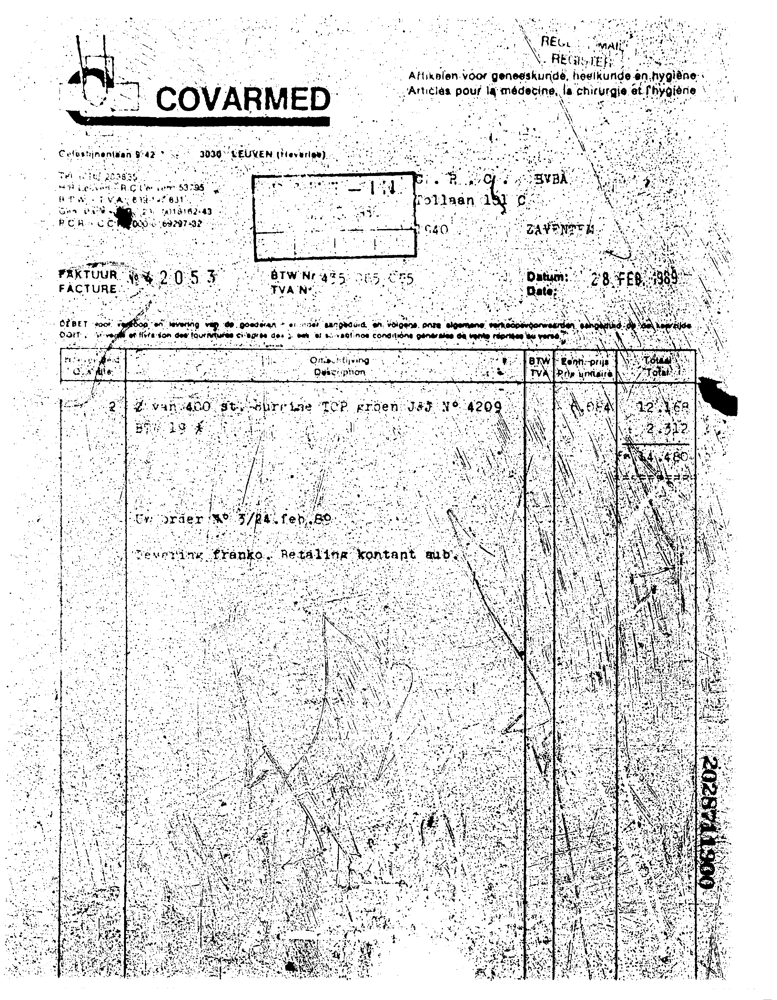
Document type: Invoice